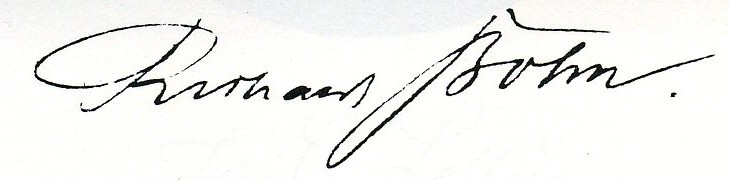
Signature of: richard bohn